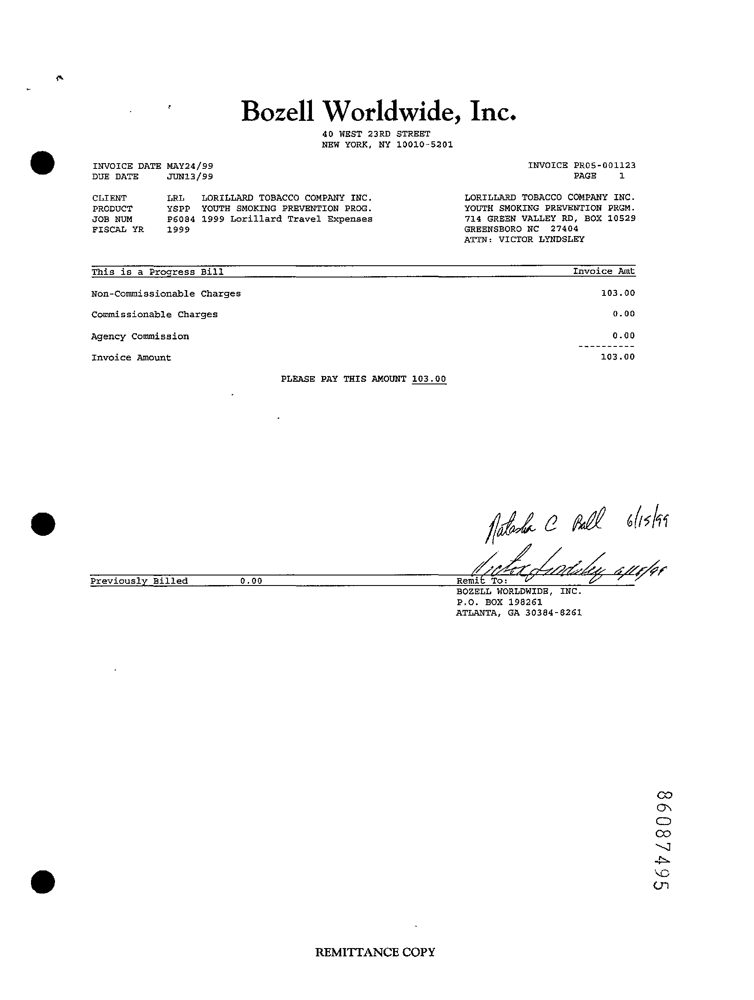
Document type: Invoice